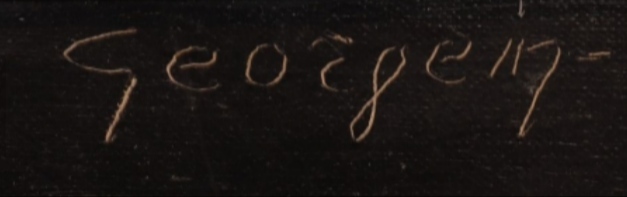
Signature of: raymond georgein